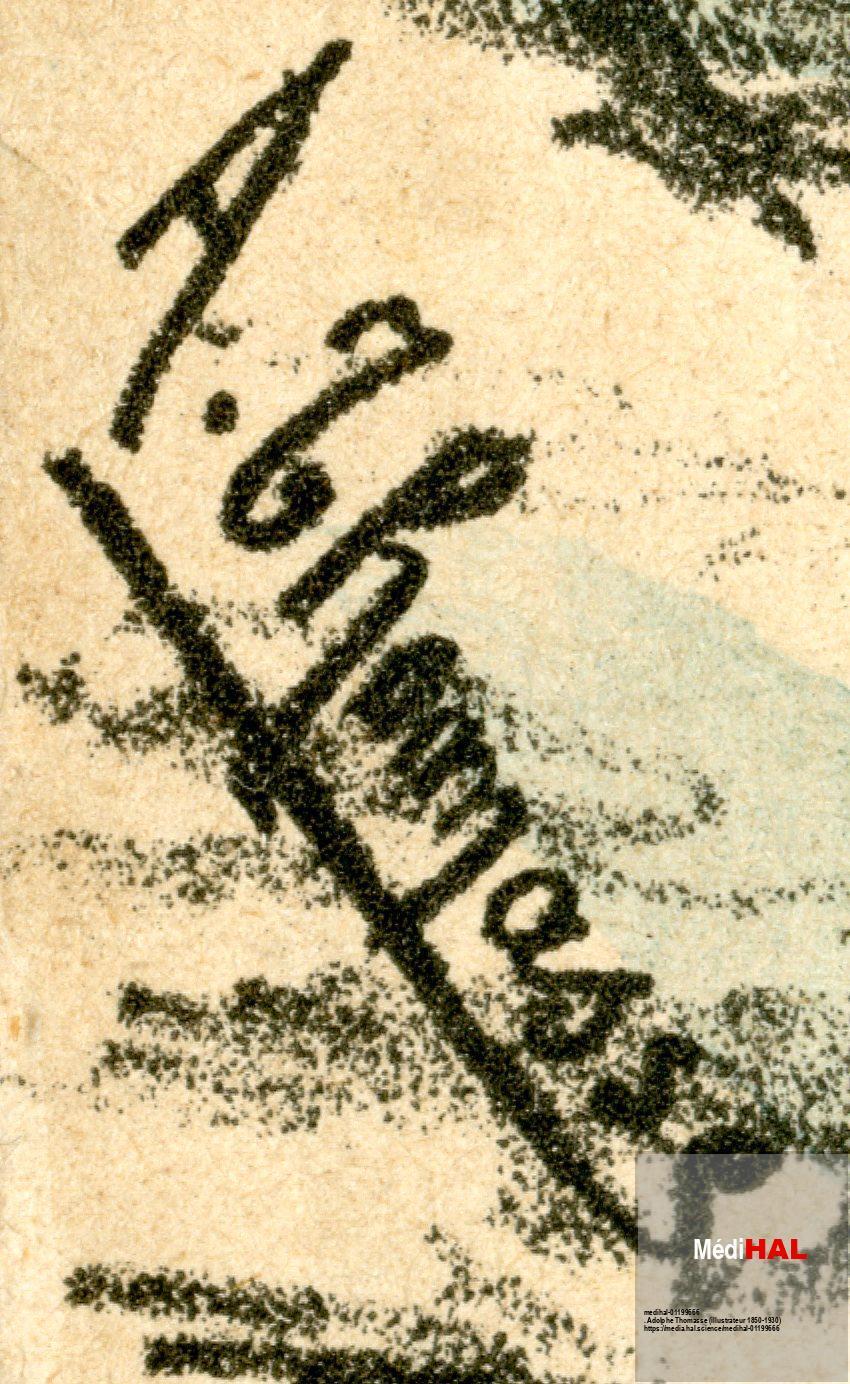
Signature of: adolphe thomasse